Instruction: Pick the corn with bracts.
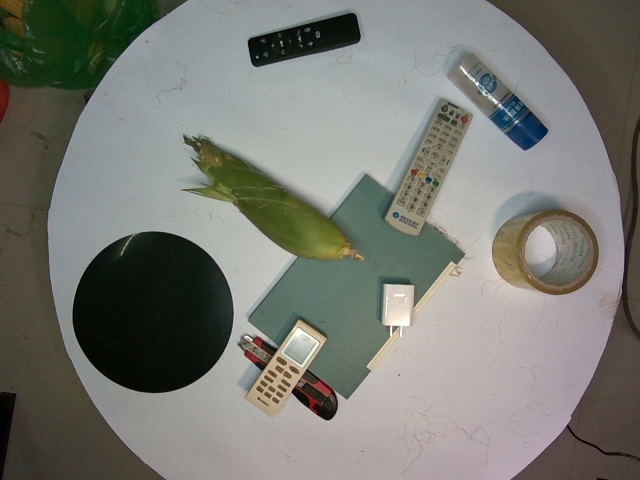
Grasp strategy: vertical